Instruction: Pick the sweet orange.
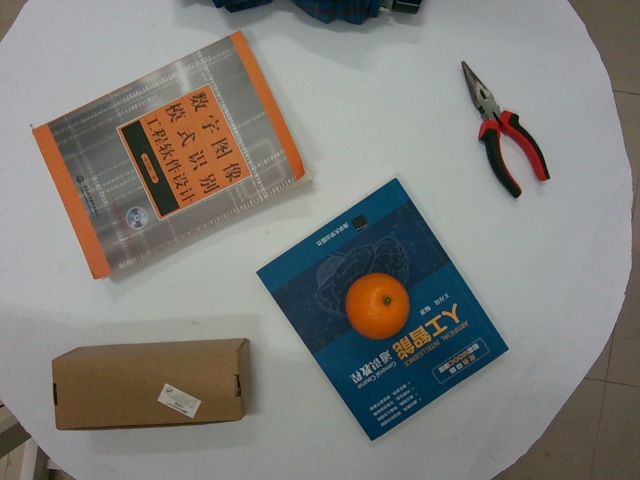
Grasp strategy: vertical